Retrieve the amount in words, amount in figures, name of the payee, date on the cheque, and the bank name from the image.
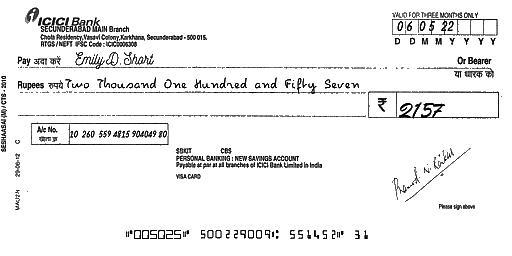
amt_in_words: Two Thousand One Hundred and Fifty Seven
amt_in_figures: 2157
payee_name: Emily D. Short
bank_name: ICICI Bank
cheque_date: 06/05/22